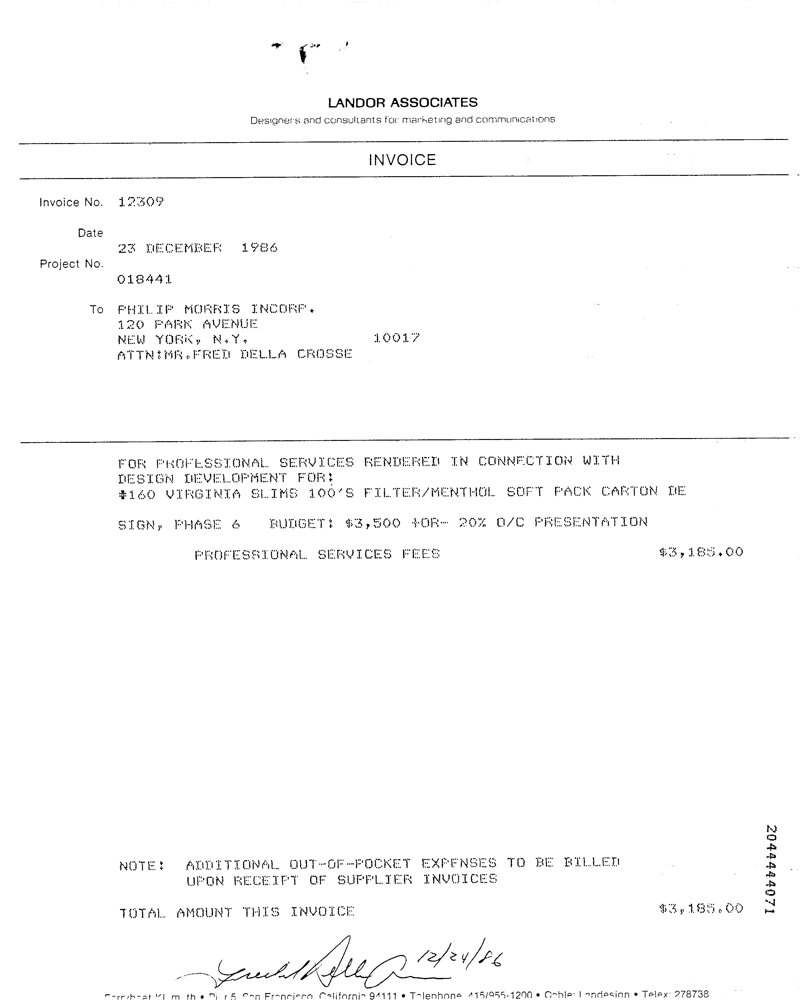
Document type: Invoice